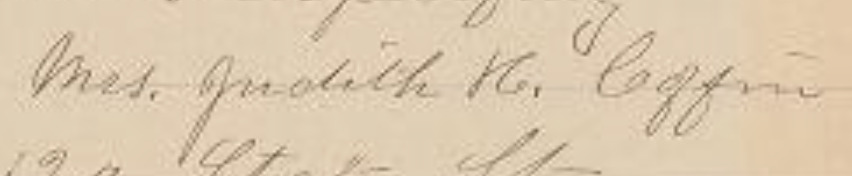
Signature of: judith hopkins coffin